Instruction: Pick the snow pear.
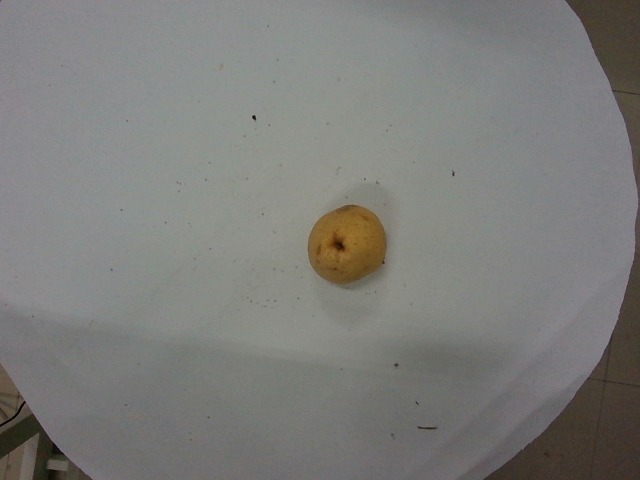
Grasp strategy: vertical